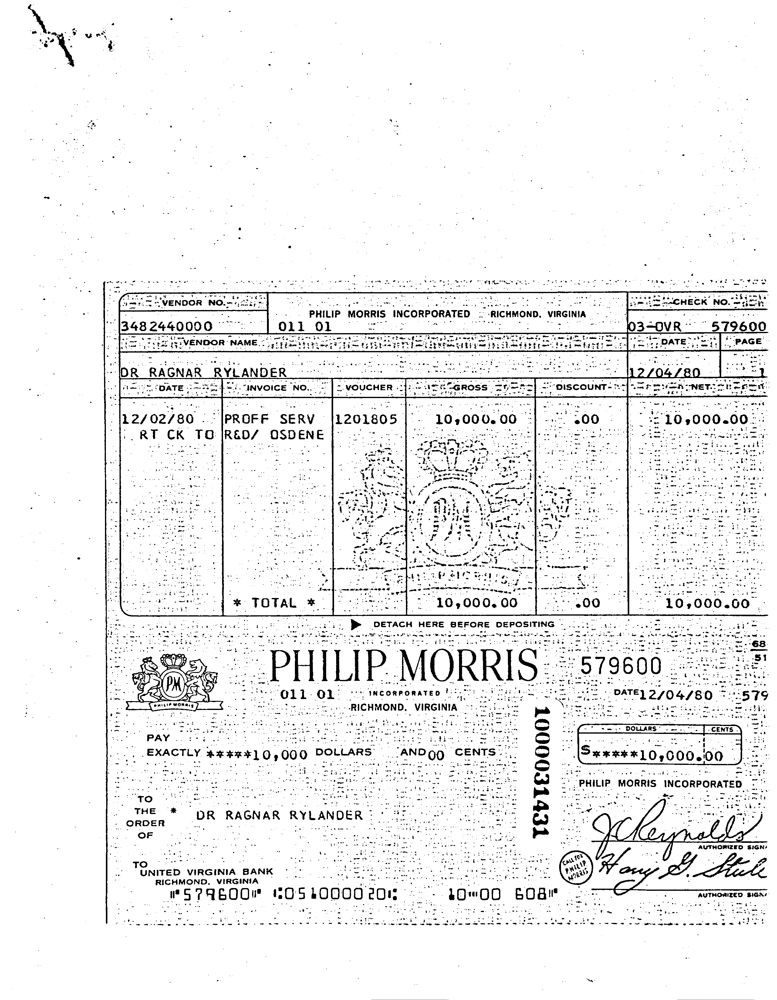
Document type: Invoice